Question: Talk about the condition:
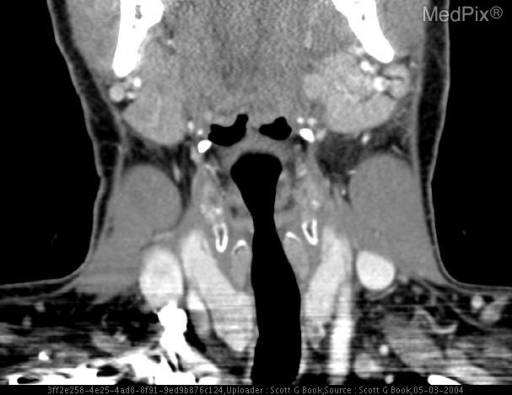
Answer: The disease is discussed as: Acute bacterial infections of the salivary glands are uncommon but are usually due to Staphylococcus  aureus, Streptococcus, and Haemophillus influenza.   Predisposing factors include decreased flow, dehydration, post radiation, chemotherapy, imunosuppression, and recent dental work. TB and cat scratch fever can cause granulomatous sialadenitis.  Acute infectious sialadenitis is most commonly viral.  The most common viral cause is mumps (a myxovirus) which usually involves only the parotid glands bilaterally.  Other viral causes include HIV, coxsackie, and influenza.

Clinical findings:
Signs and symptoms include erythema, pain, tenderness, and swelling which may increase with eating. Frank pus may drain from the ducts, especially with massage of the glands.  Adenopathy may be associated.

Complications:
Infection of the submandibular gland can lead to abscess and Ludwig’s Angina, which is a life-threatening infection of the sublingual and submental spaces.  Other complications include stricture of the ducts and chronic sialadenitis.

Radiographic imaging:
With infectious indications, CT should be the mainstay of imaging. Noncontrast imaging is useful to identify sialolythiasis and contrast imaging to identify abscesses, cysts, adenopathy and possible neoplasms.  If infection is less likely and there is a strong suspicion of neoplasm, fat-saturated MR is the study of choice.  Sialography is reserved for the evaluation of chronic sialadenitis without stones.   Conventional sialography may be replaced by thin section MR sialography.

Treatment:
Oral antibiotics and hydration are usually sufficient.  Palliative methods to decrease inflammation include warm compresses and massage and/or sialogogues to promote drainage.  Small abscesses can be treated conservatively as well.  Abscesses that do not respond to antibiotic treatment may require surgical drainage.